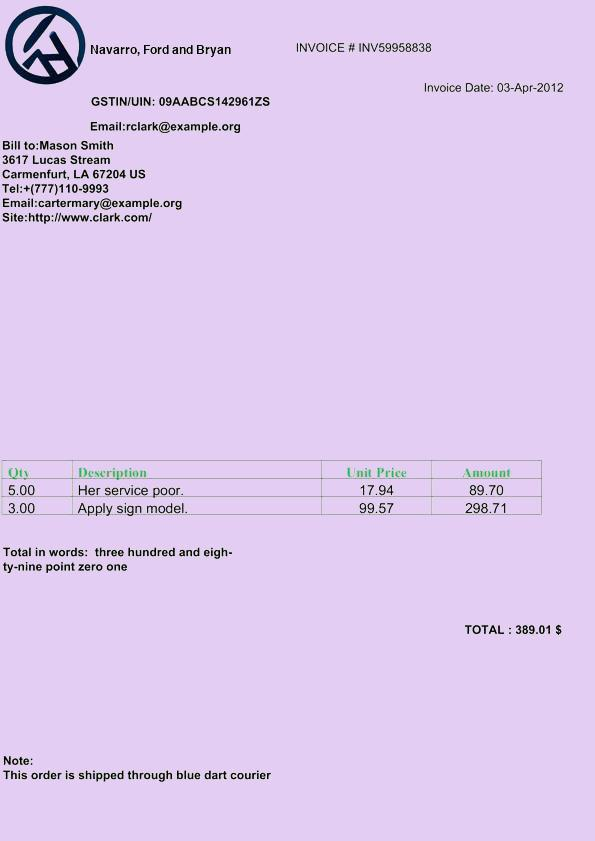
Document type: Invoice